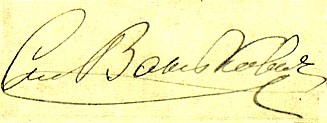
Signature of: stanisław wańkowicz